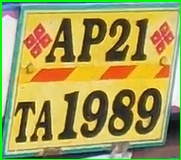
License plate number: AP 21TA 1989